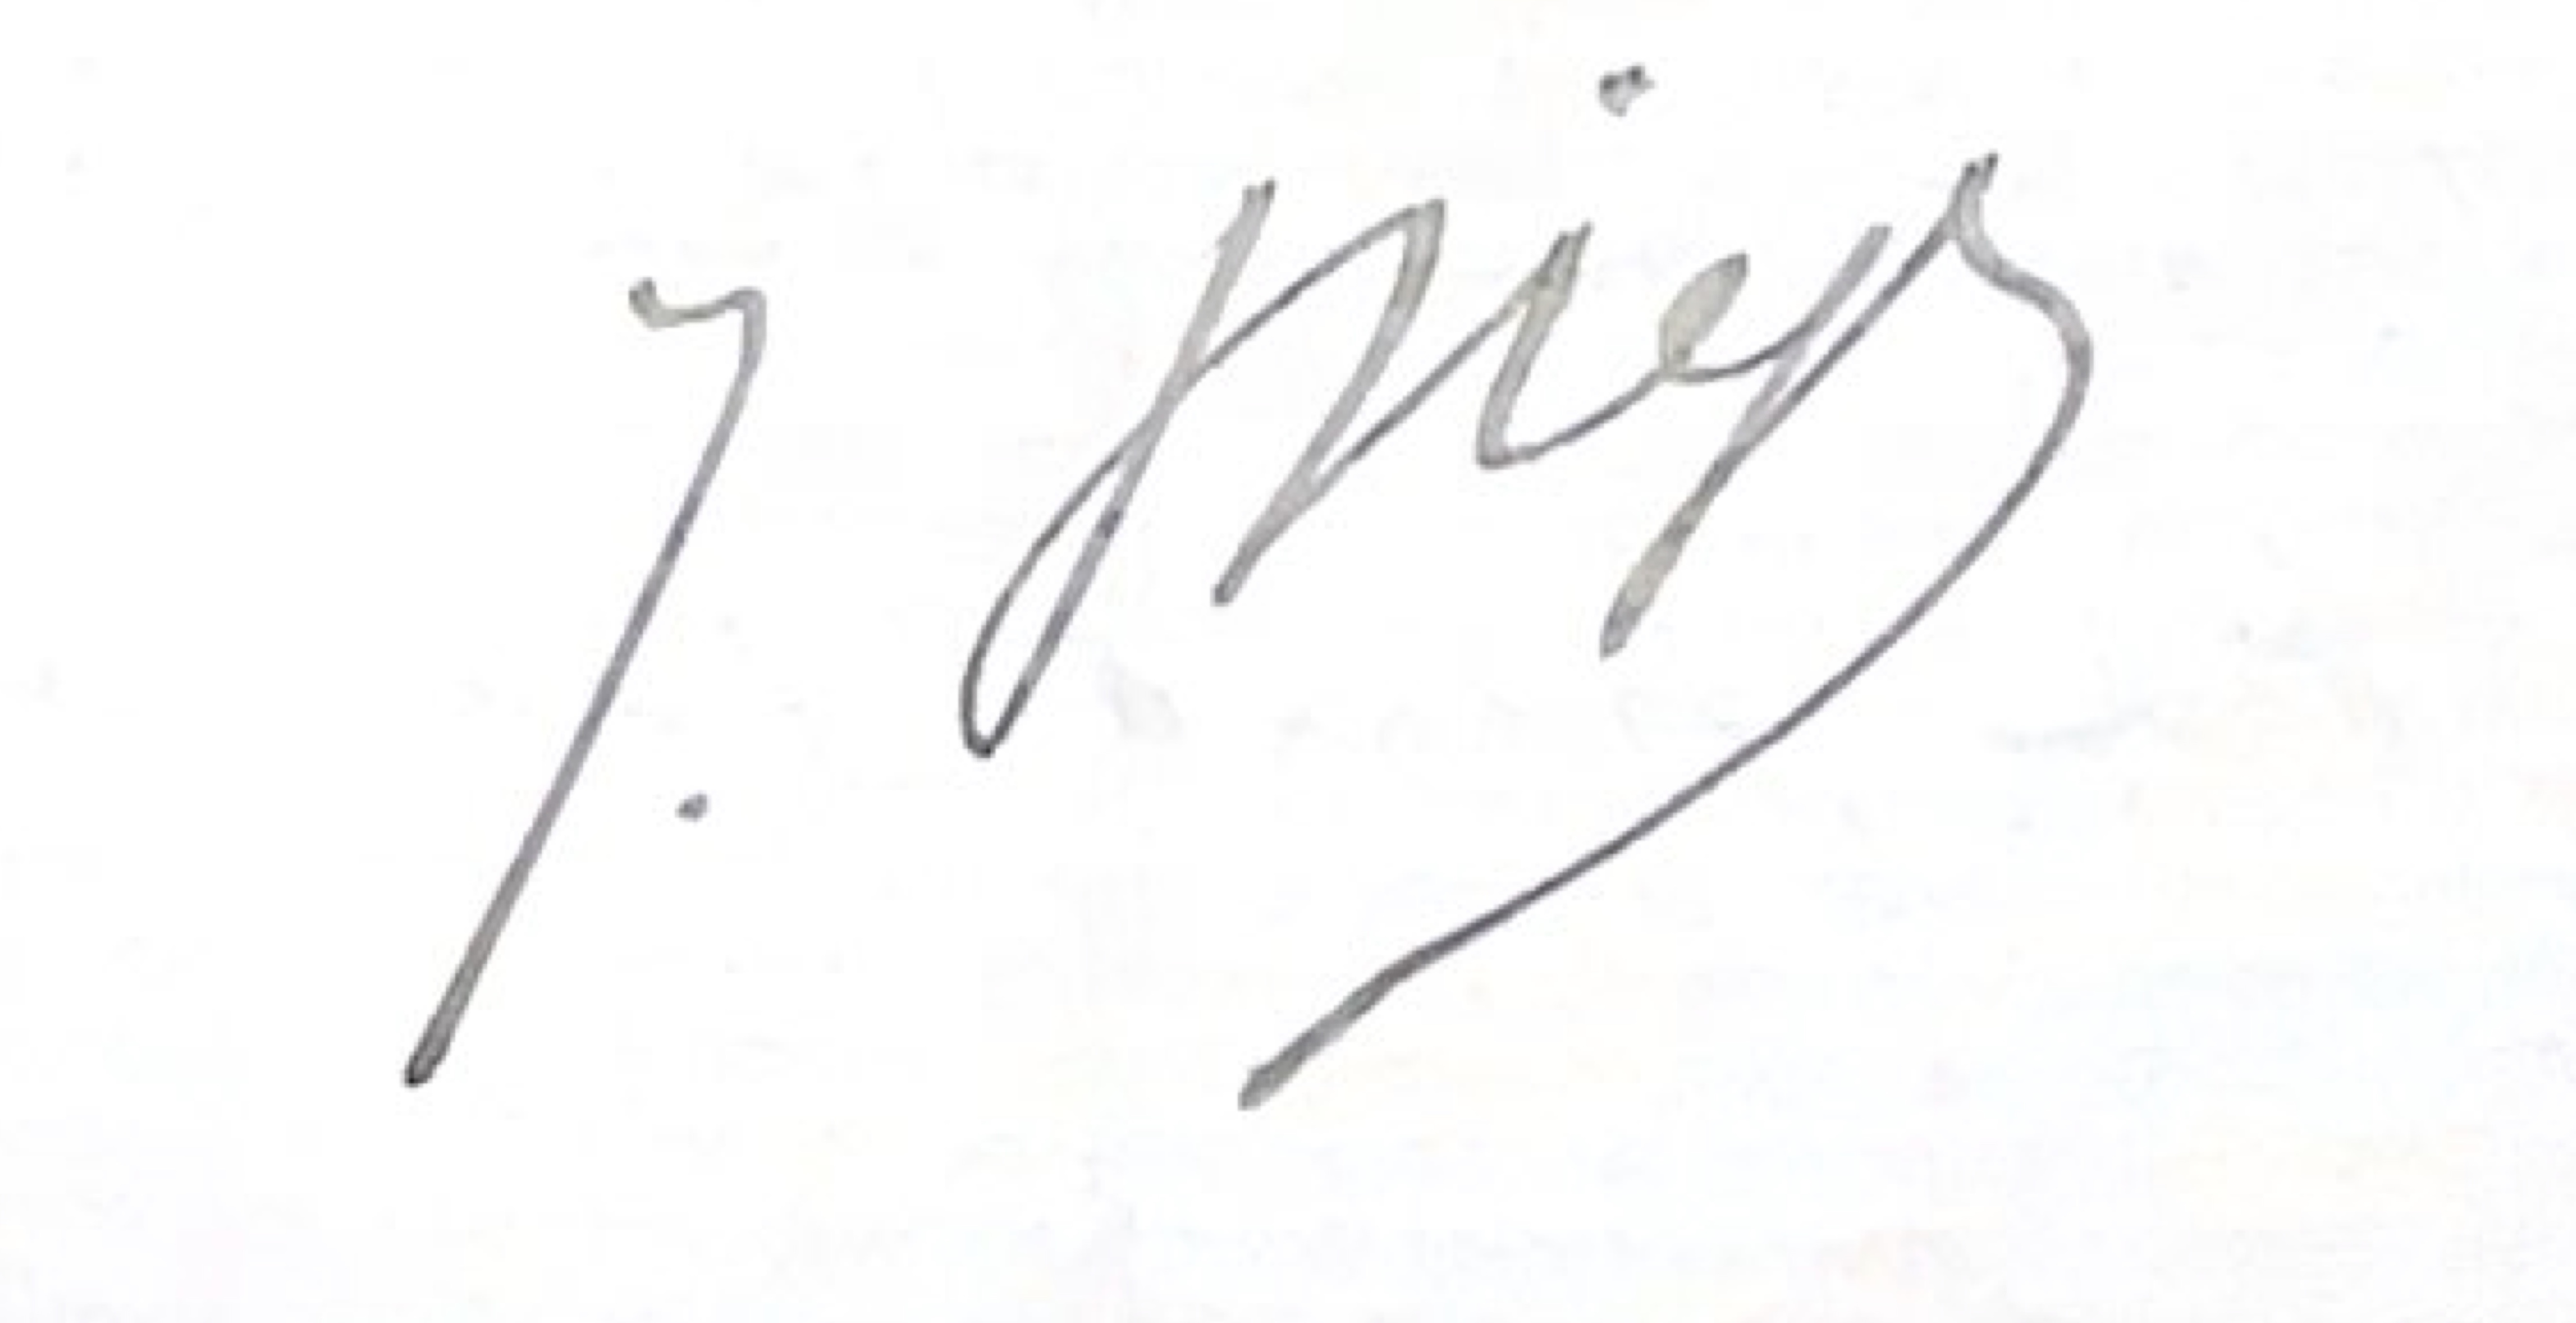
Signature of: emile nieger